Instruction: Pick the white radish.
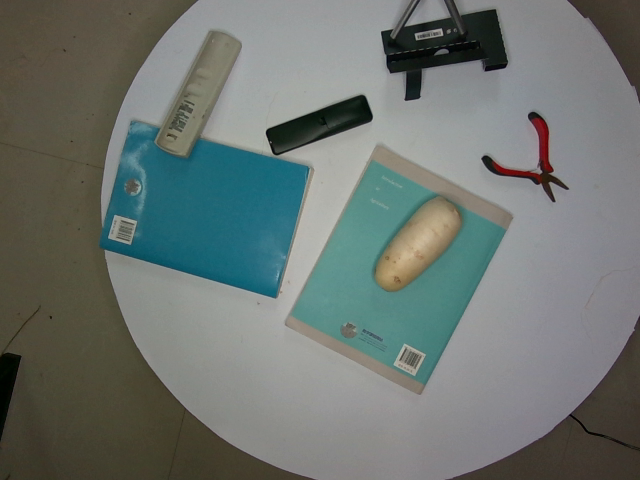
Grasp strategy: vertical